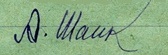
Signature of: abdulla shaig